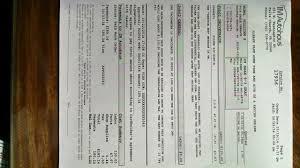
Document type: Invoice